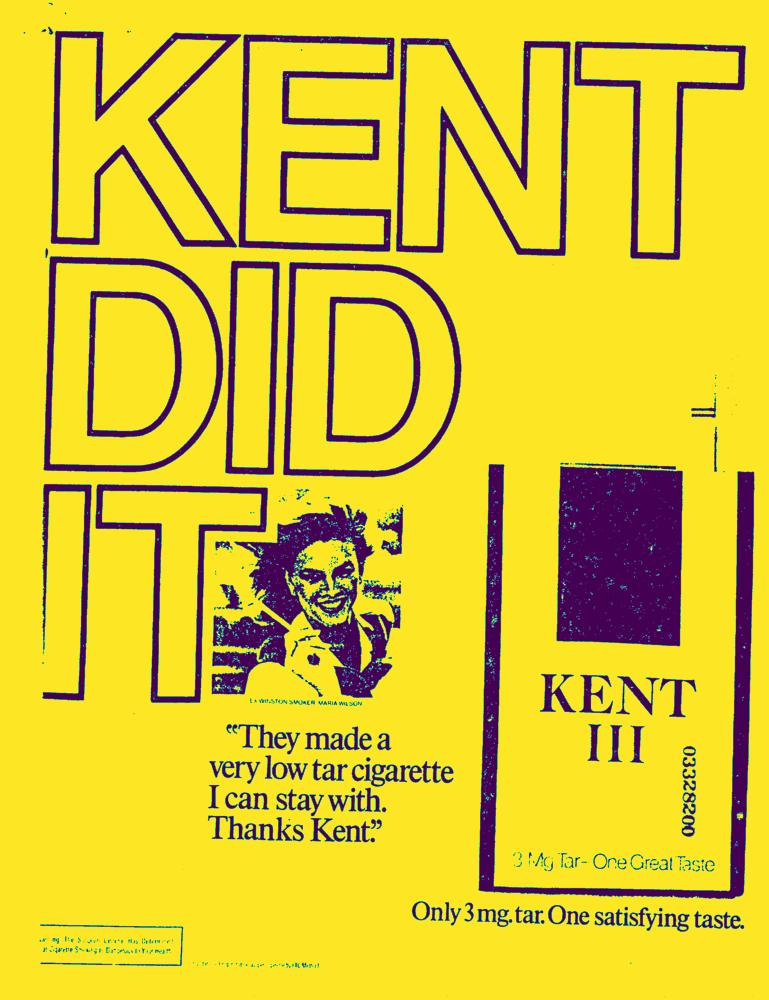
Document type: AD